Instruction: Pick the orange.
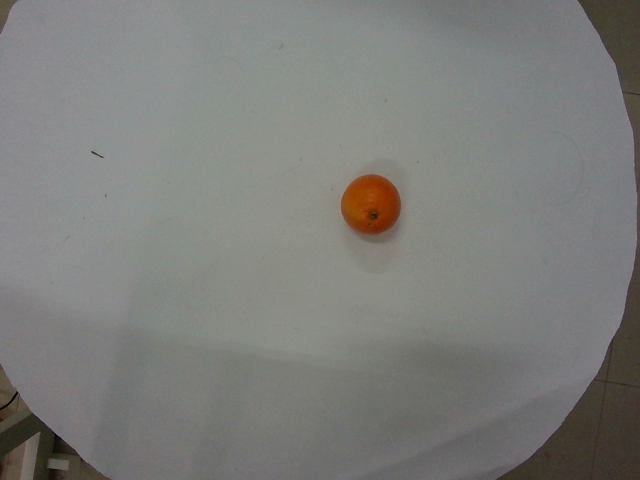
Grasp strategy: vertical